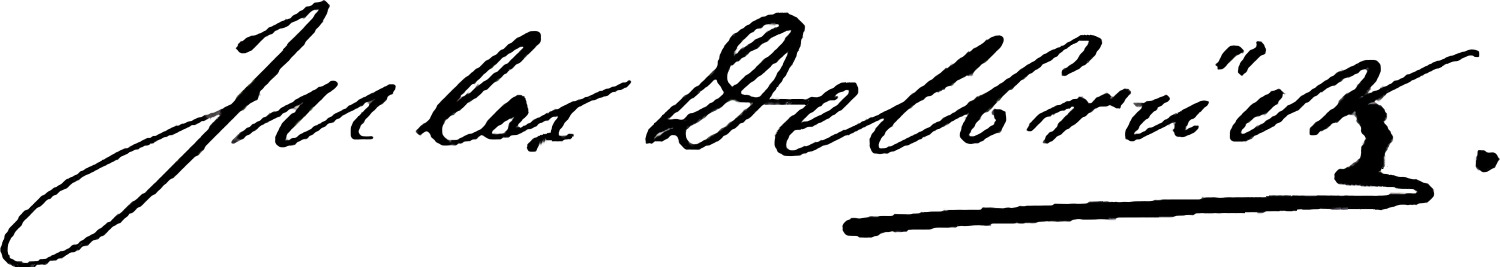
Signature of: jules delbrück